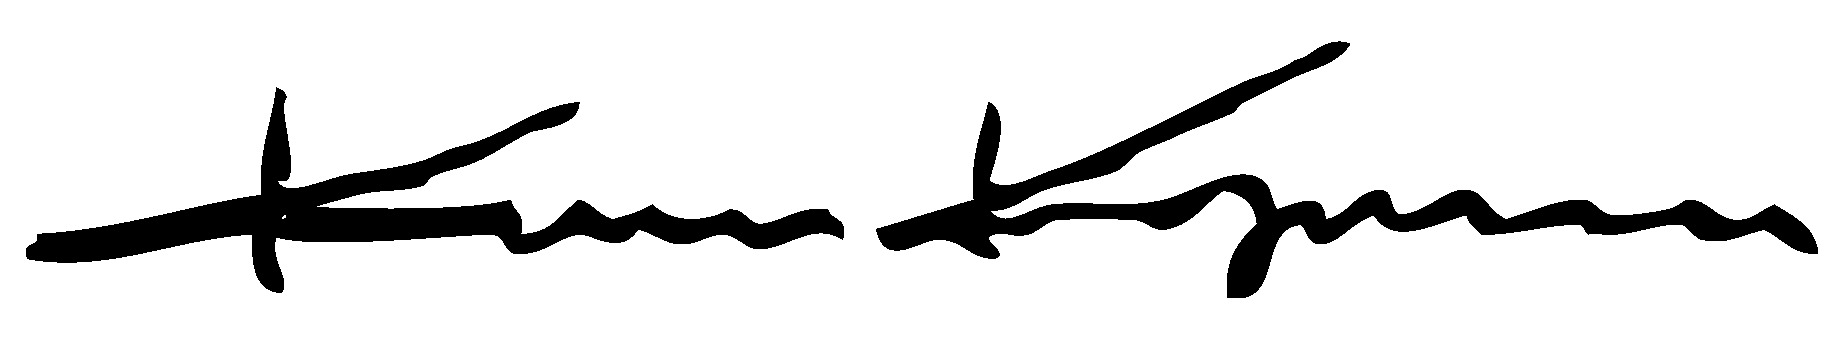
Signature of: kâzım koyuncu